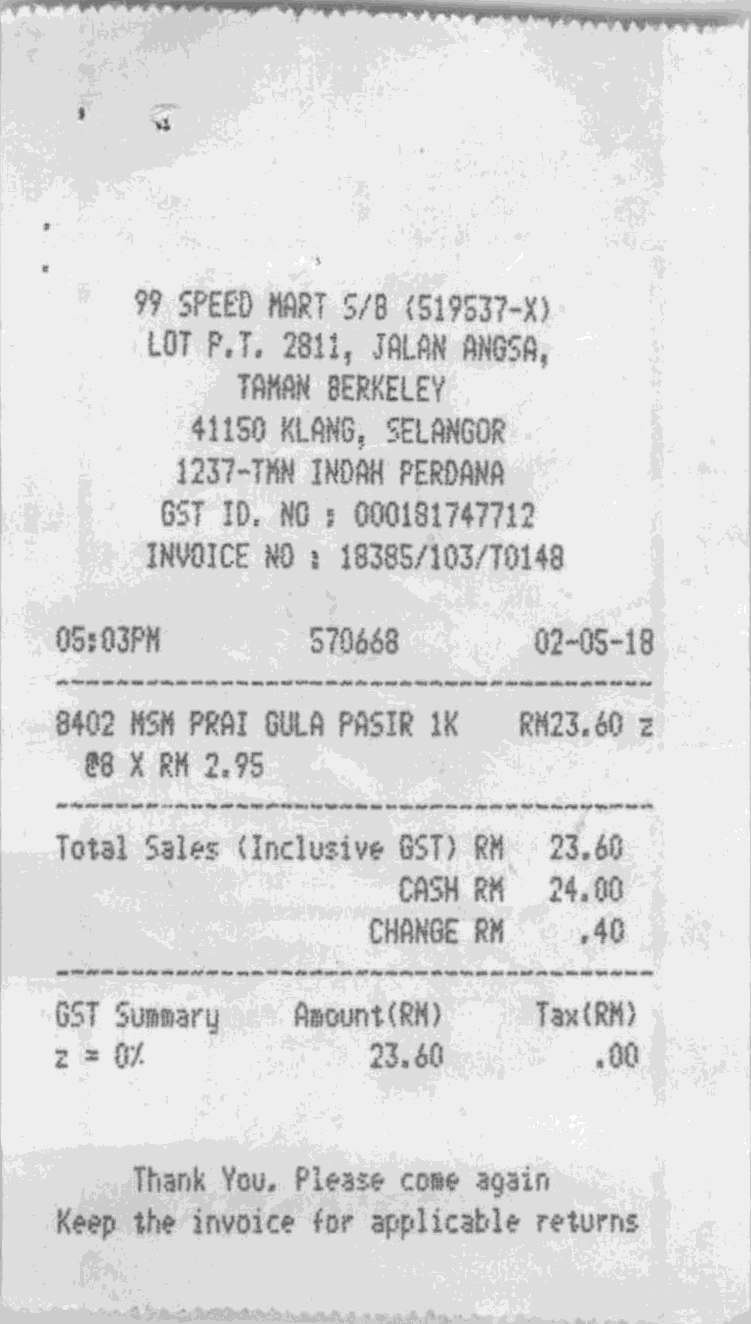
99 SPEED MART S/B (519537-X)
LOT P.T. 2811, JALAN ANGSA,
TAMAN BERKELEY
41150 KLANG, SELANGOR
1237-TMN INDAH PERDANA
GST ID. NO : 000181747712
INVOICE NO : 18385/103/T0148
05:03PM
570668
02-05-18
8402 MAM PRAI GULA PASIR 1K
RM23.60 Z
@8 X RM 2.95
TOTAL SALES (INCLUSIVE GST) RM
23.60
CASH RM
24.00
CHANGE RM
.40
GST SUMMARY
AMOUNT(RM)
TAX(RM)
Z = 0%
23.60
.00
THANK YOU. PLEASE COME AGAIN
KEEP THE INVOICE FOR APPLICABLE RETURNS